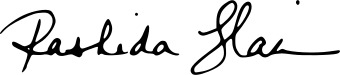
Signature of: rashida tlaib